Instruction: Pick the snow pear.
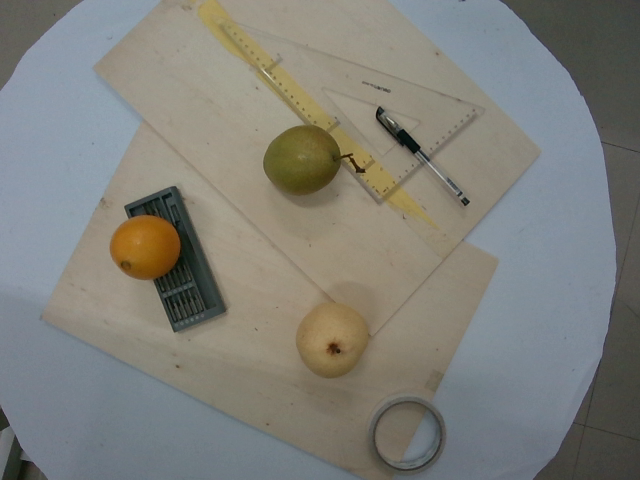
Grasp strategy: vertical